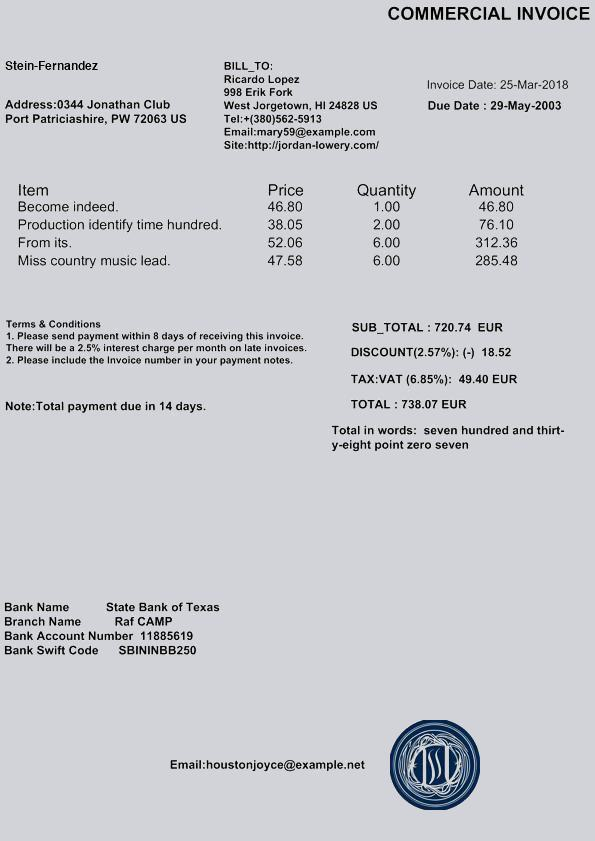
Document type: Invoice